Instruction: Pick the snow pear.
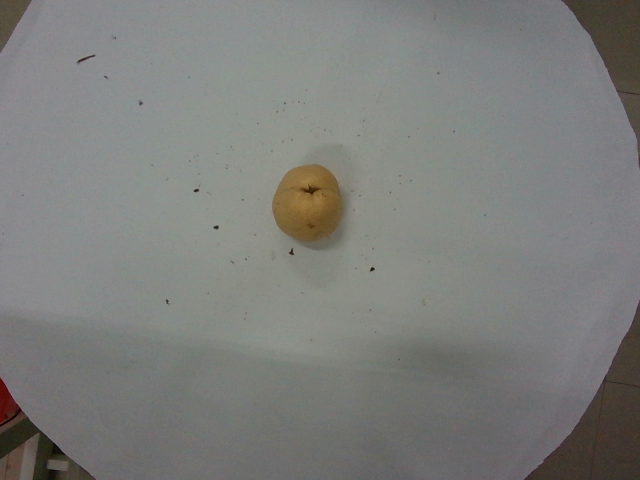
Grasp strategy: vertical